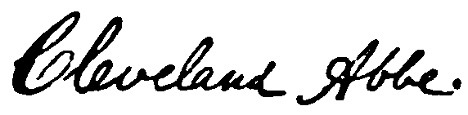
Signature of: cleveland abbe